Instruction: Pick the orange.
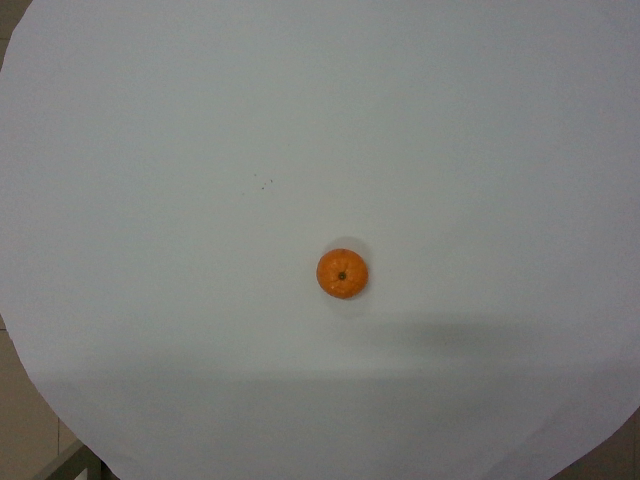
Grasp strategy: vertical